Patient: Female, age 45
A 45-year-old female patient was admitted to the First Affiliated Hospital of Guangxi Medical University for a sore throat lasting for 20 days on September 8, 2022. She was a teacher and had no underlying diseases. Computed tomography (CT) examination showed a space-occupying lesion. The primary lesion had not yet been determined, and the patient was admitted to our hospital. The contrast-enhanced chest CT examination showed mixed nodules in the anterior segment of the right upper lobe, inflammation of posterior segment, and middle of the right upper lobe and inferior lingual segment of left upper lobe, and mediastinal space-occupying lesions and multiple lymphadenopathy (Figure 1). The mediastinal space-occupying lesion was suspected to be a tumor, so ultrasound-guided mediastinal mass puncture was performed in the daytime operating room of our hospital.
On admission, the patient's laboratory results were as follows: hemoglobin (HGB) was 106.60g/L, the CD4+ lymphocyte count was 549/microL, the serum high sensitivity C-reactive protein levels were 2.65mg/L (normal 0-1mg/L), serum albumin was 37.6g/L (normal 40-55g/L), glycoprotein antigen 199 54.0U/mL (normal 0-37U/mL), serum glycosylated HGB was normal, and beta-(1,3)-D-glucan (BDG) and galactomannan (GM) were negative. Liver and renal functions were normal. The human immunodeficiency virus antibody test was negative. The patient's mediastinal lesion was located near the main trachea, and infection was not ruled out, and EBUS-TBNA was performed. EBUS-TBNA showed an extratracheal pressure stenosis and unspecified echo mass at the 4-6 o'clock position in the 5cm trachea under the glottis (Figure 2). The patient's mediastinal mass tissue was sent for mNGS (KingMed Diagnostics, Nanning, China). DNA extraction was performed with the JianShi universal DNA/RNA extraction kit, and subsequently an Illumina Next 550 sequencer was used for a single-end 76-base pair sequencing strategy. A DNA library was constructed, and subsequently Burrows-Wheeler Aligner (BWA) software and the NCBI database were used for analysis. Within 24 h after receipt of the sample, the mNGS results reported Aspergillus fumigatus infection. The mNGS detected 301 sequences that could be mapped to Aspergillus fumigatus in a total of 28,759,120 sequences, and the coverage was 0.12%, making up 97.80% of the total microbe sequences (Figure 3). Tissue from EBUS-TBNA mass puncture tissue was sent for pathological examination, and 5 days after receipt of the sample, the histopathological results showed large number of neutrophil cell infiltrations and Aspergillus hyphae (Figure 4), and periodic acid-Schiff (PAS) staining of specimens was positive. Microscopic examination of EBUS-TBNA mass tissue cytological smear showed no cancer cells. Fourteen days after receipt of the sample, the EBUS-TBNA tissue fungi culture (the culture media medium was CHROMagar medium) suggested growth of Aspergillus fumigatus, and bacterial culture showed no bacteria growth. No fungi sequences were found in mNGS of the bronchoalveolar lavage (BAL) fluid. BAL-BDG and -GM were negative. Subsequently, the histopathology of ultrasound-guided mediastinal mass puncture tissue results also showed inflammatory cell infiltration and Aspergillus hyphae (Figure 4). PAS staining of specimens was positive, and the mass was considered aspergillosis with suppuration. Considering that the patient had eating disorder, gastroscopy was performed. An esophageal mass with stenosis was found, and gastroscopic biopsy of the esophageal submucosal mass tissue revealed esophageal aspergillosis. The patient was diagnosed as having mediastinal abscess with Aspergillus fumigatus infection and treated with voriconazole (0.2 g, IV infusion, q.d.) beginning September 13. Her symptoms improved, and she was discharged on September 18 on continued oral voriconazole (0.2 g, twice a day) antifungal therapy. One month after discharge, the patient was followed up by telephone. The patient was generally in good condition, and the liver and kidney functions and blood routine tests were normal. The patient is still being followed-up.
Keywords: aspergillus fumigatus, case report, diagnosis, mediastinal abscess, metagenomic next-generation sequencing
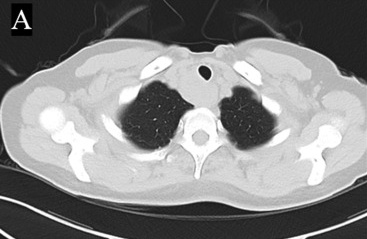
Image caption: Contrast-enhanced chest CT of the patient on September 1, 2022. Space-occupying lesion of anterior upper mediastinum is shown. A low-density necrosis area can be seen on enhanced scan, which is separated from the surrounding esophagus. (A) Lung view.